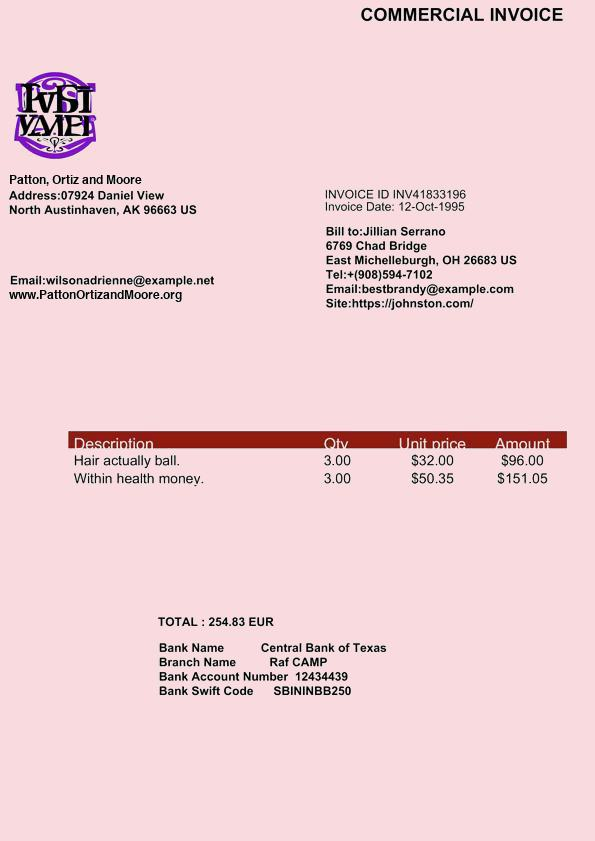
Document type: Invoice